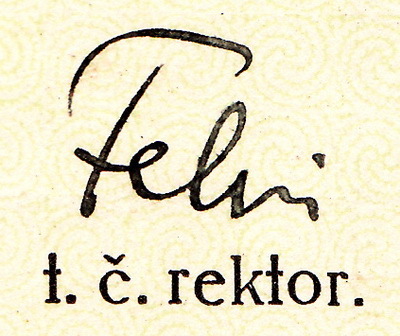
Signature of: václav felix